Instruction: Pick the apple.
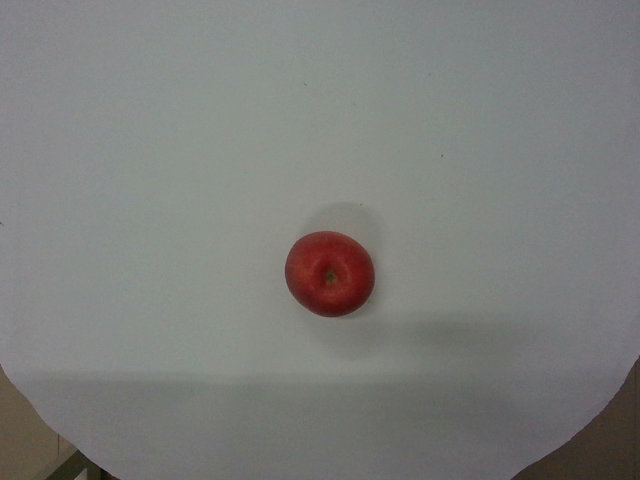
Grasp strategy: vertical